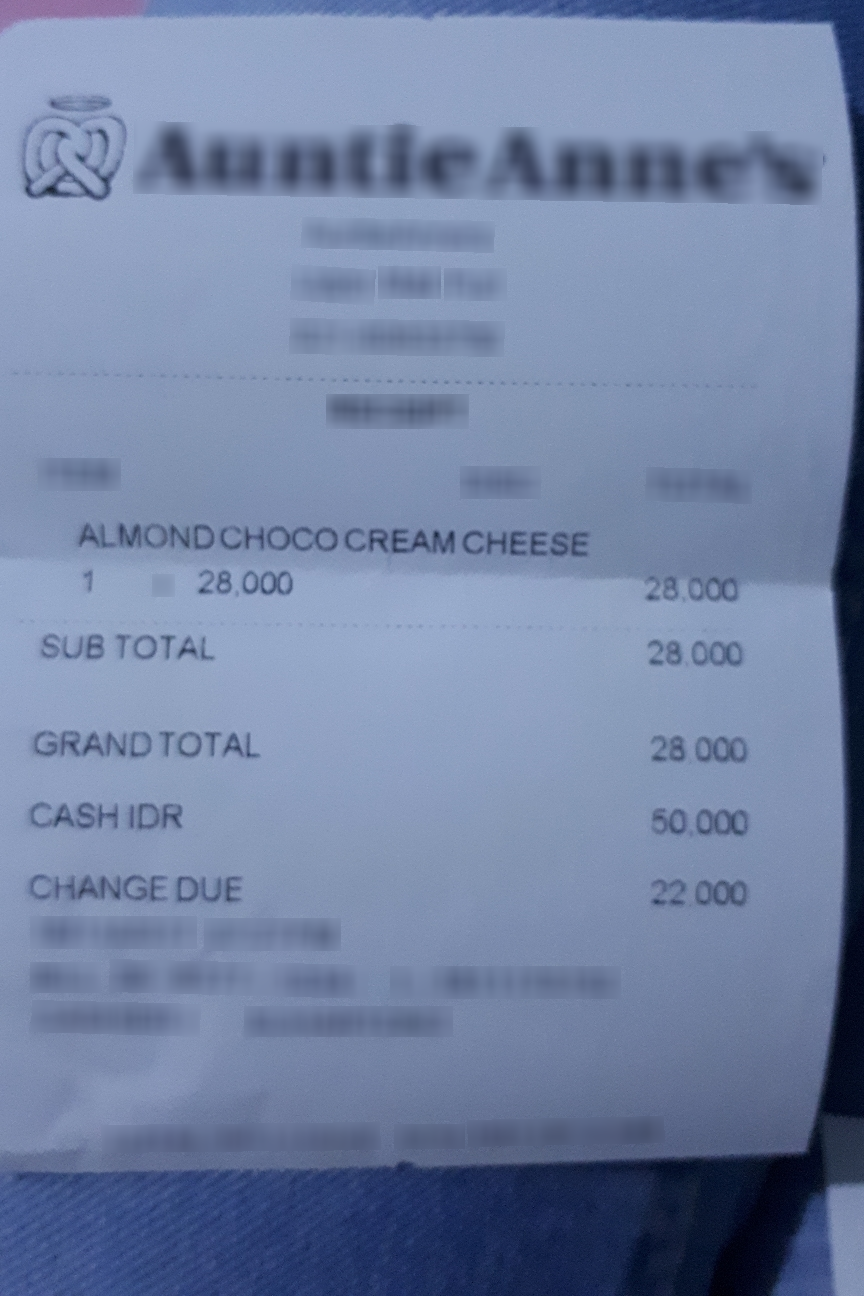
Receipt information:
subtotal: 28.000
total: 28.000
line_items: item_name: ALMONDCHOCO CREAM CHEESE
item_value: 28.000
item_quantity: 1